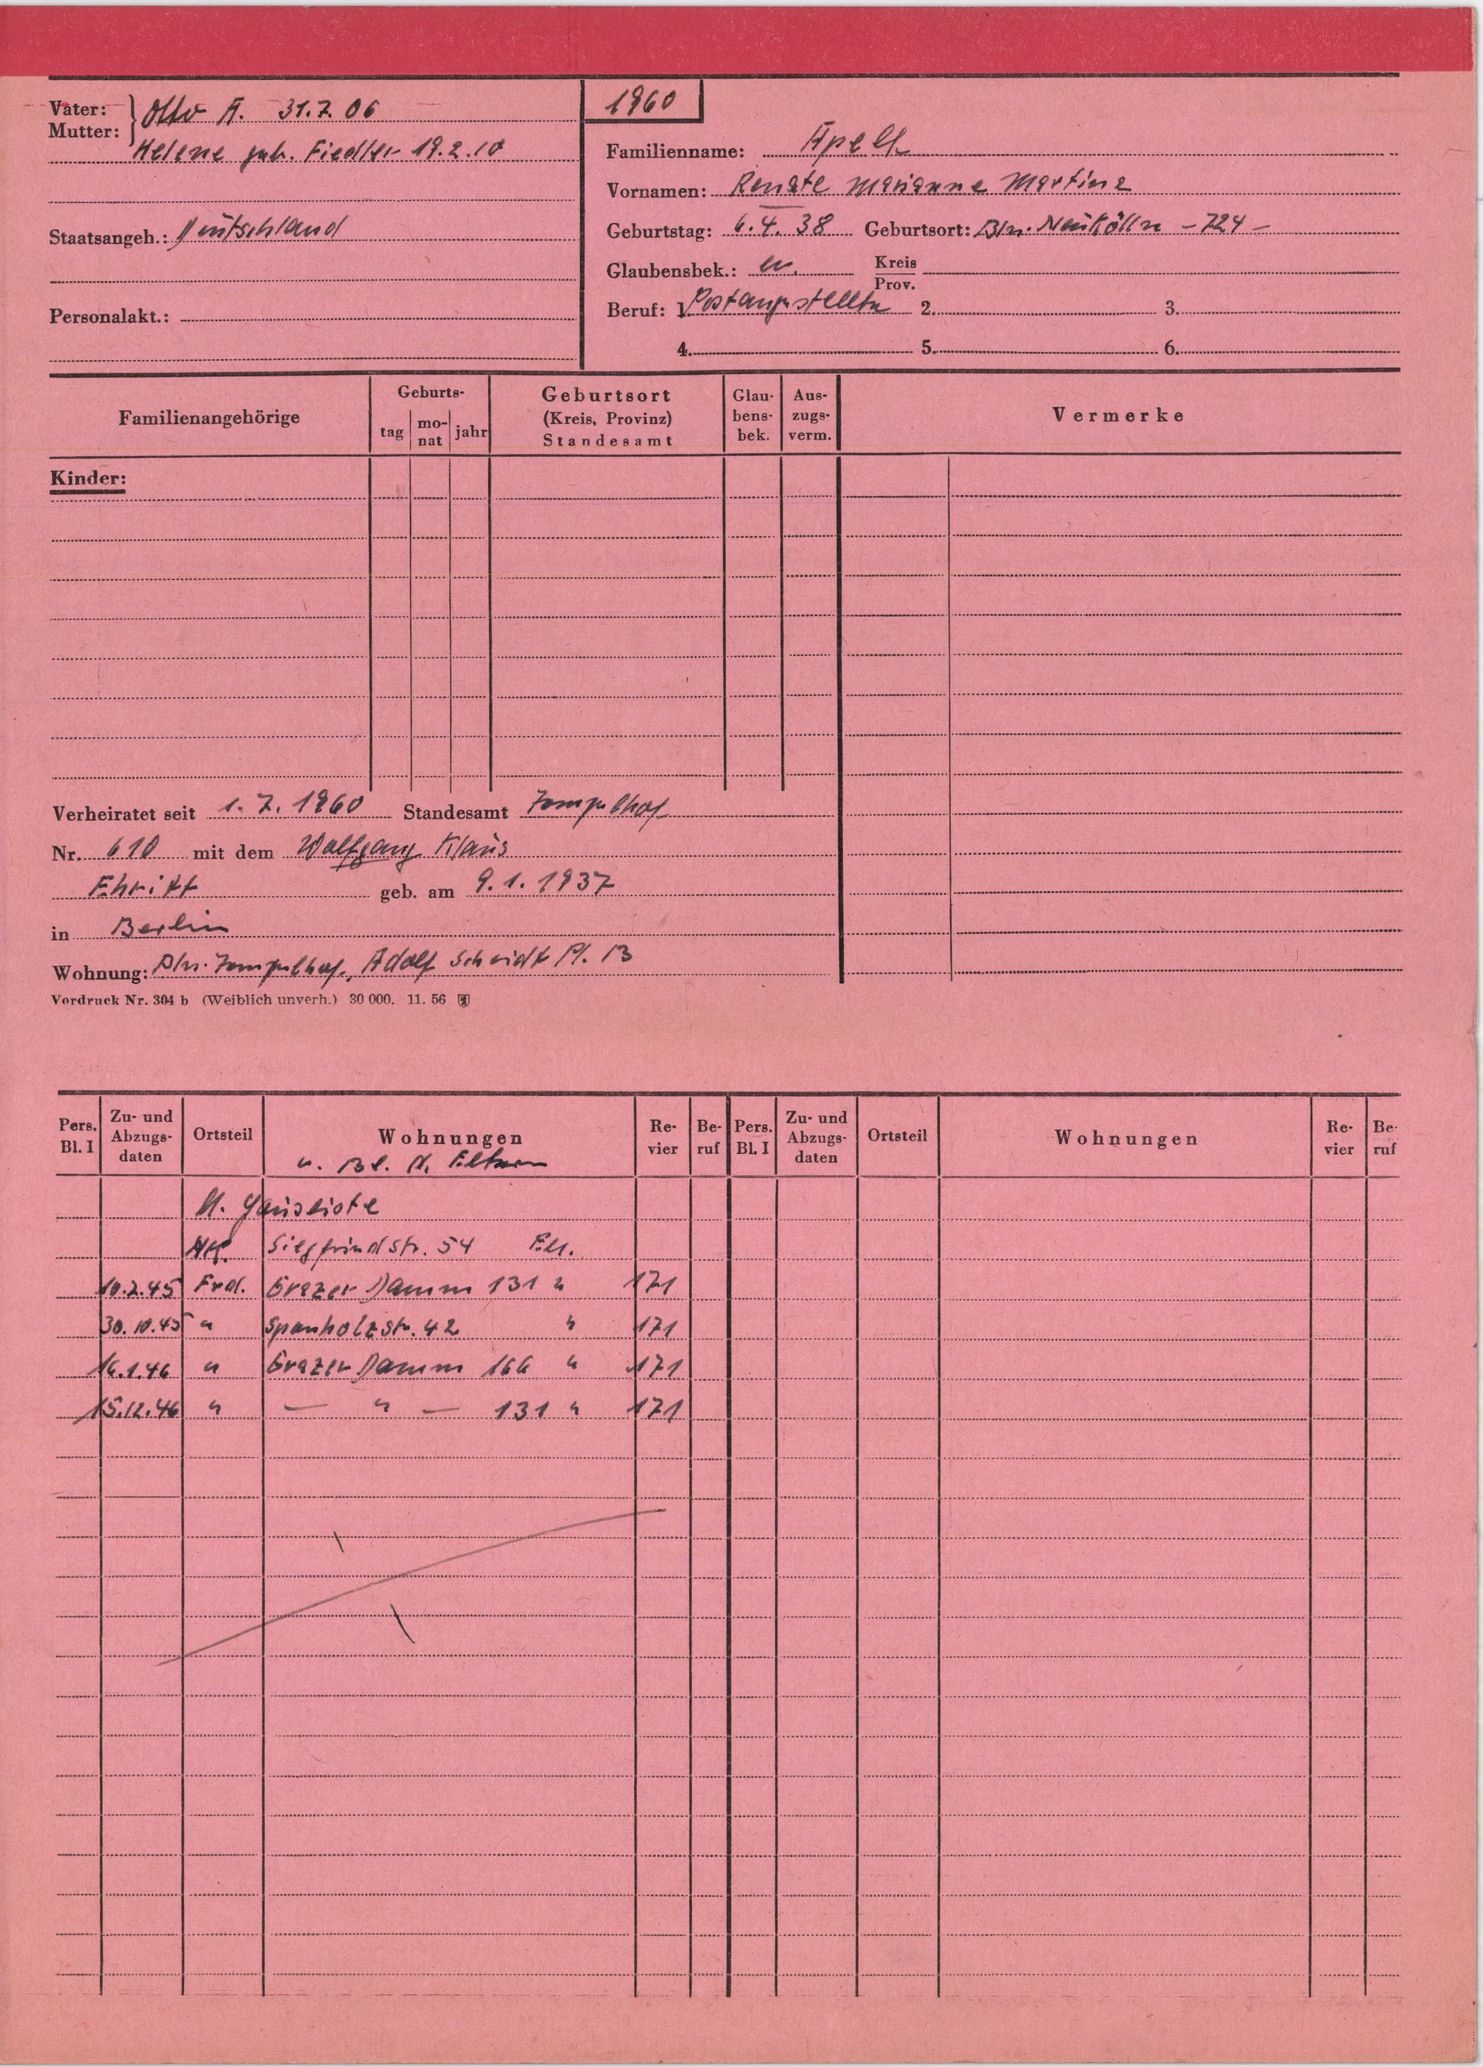
Apelt